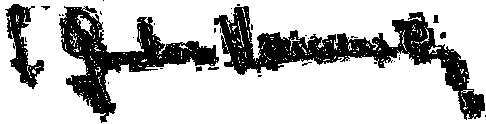
Signature of: louis gordon hamersley